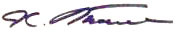
Signature of: kōichirō matsuura